Question: How is the history relevant to the case?
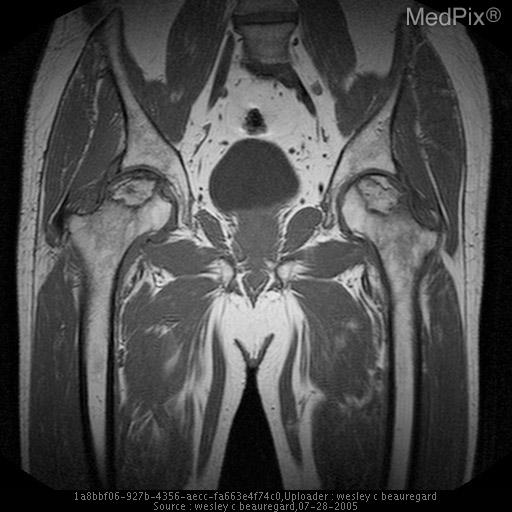
Answer: The patient's history of Inability to bear weight on right hip with constant, severe, non-radiating pain of abrupt onset.  Patient fell yesterday. is key in understanding the case.